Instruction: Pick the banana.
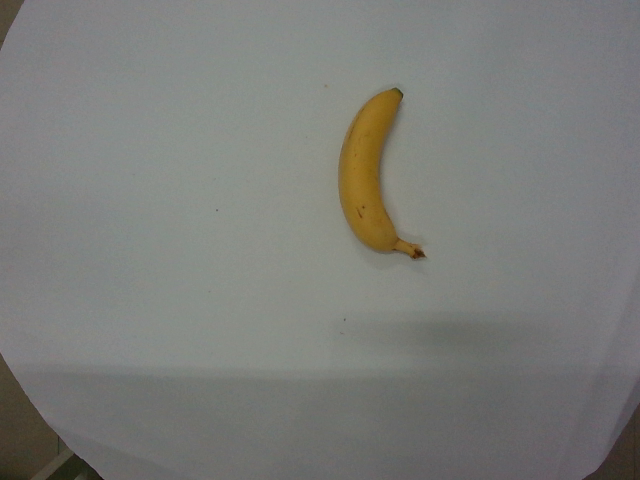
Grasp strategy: vertical